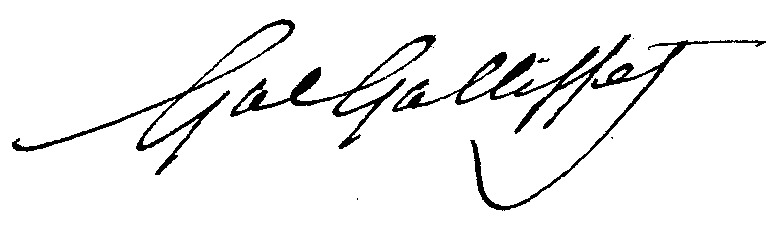
Signature of: gaston alexandre auguste marquis de galliffet